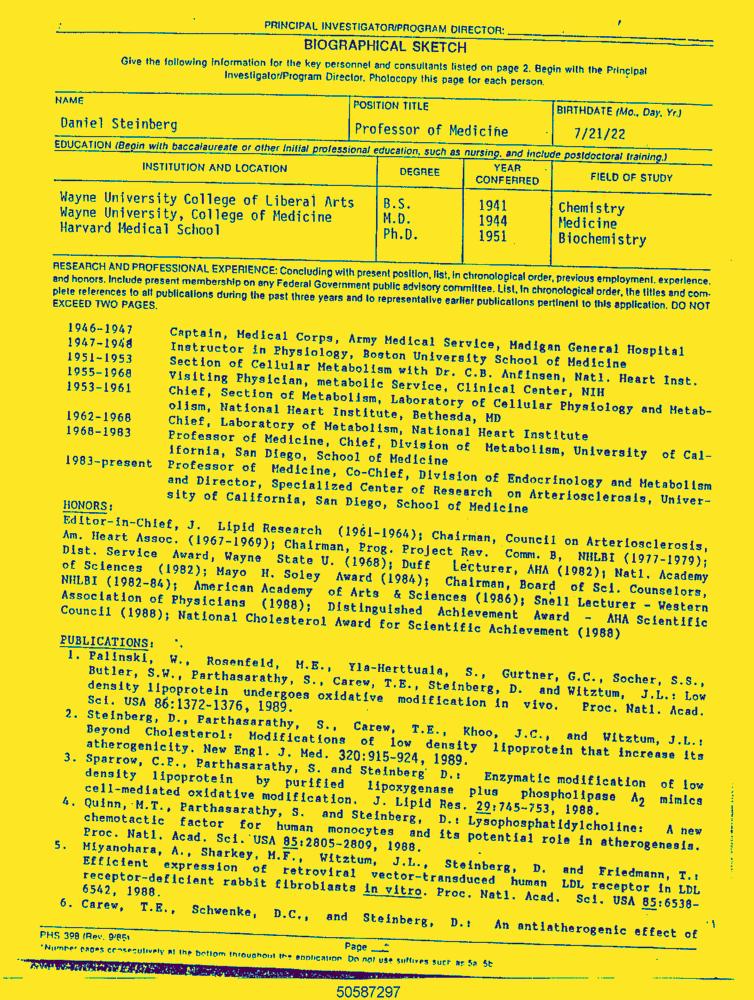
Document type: Resume-Doc